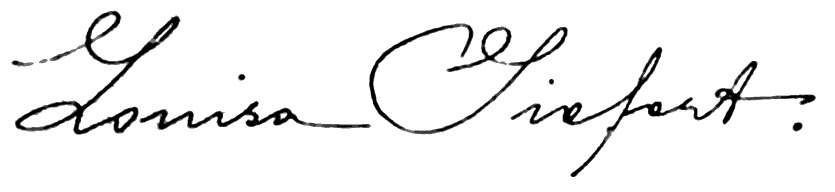
Signature of: louisa siefert